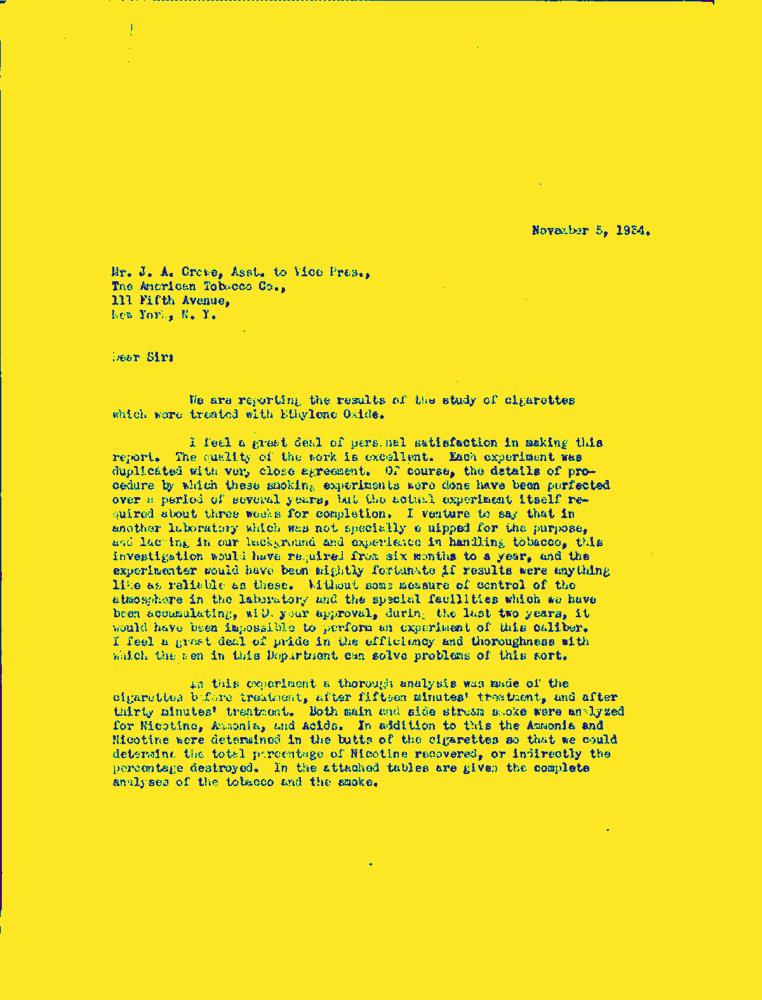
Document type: Letter-Doc